Question: What might the diagnosis be?
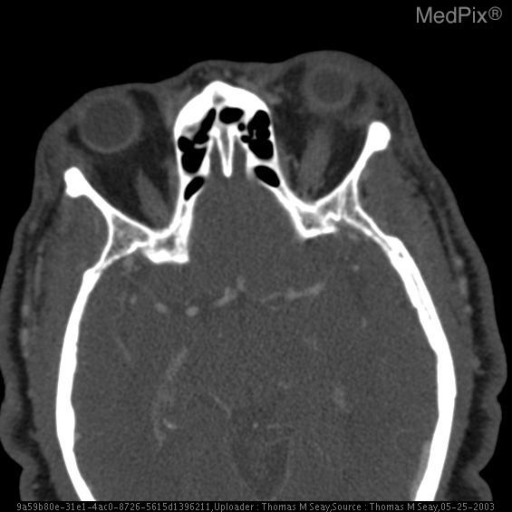
Answer: The possible diagnosis includes Thyroid Ophthalmopathy, Orbital pseudotumor.